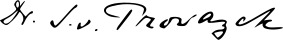
Signature of: stanislaus von prowazek